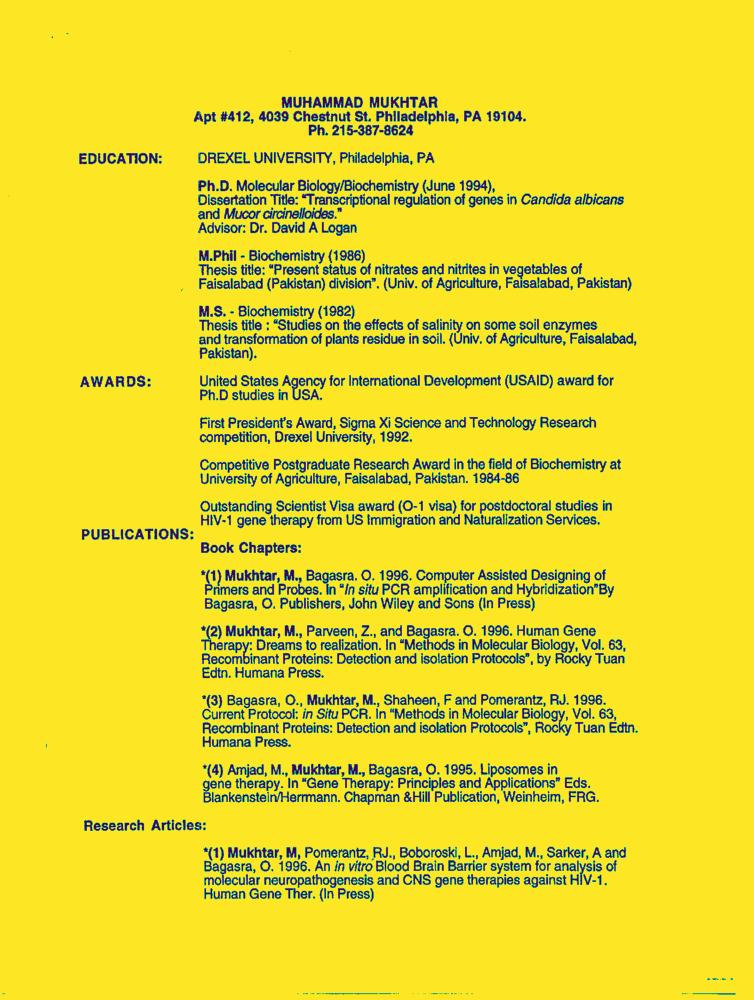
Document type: Resume-Doc